Patient: Female, age 28
A 28-year-old woman was admitted to the Second Xiangya Hospital of Central South University, Hunan, China because of recurrent cough for 6 years and wheezing for 7 months, which aggravated for half a month in May 2021. The patient started to cough sputum early in September 2014, and pulmonary tuberculosis was considered the reason at the local hospital and therefore anti-tuberculosis was given. The symptoms improved significantly until 2015; the patient complained of cough with fever during the anti-tuberculosis therapy and visited our hospital for the first time. Laboratory tests showed an elevated level of leukocyte count, erythrocyte sedimentation rate, C-reactive protein level, and serum total IgE (2,500 IU/ml, normal range: <130 IU/ml). The chest CT revealed multiple cavitary lesions in both upper lungs and the dorsal segment of the left lower lung and bronchiectasis of bilateral lobes (Figure 1A). A combined infection of aspergillosis and Staphylococcus aureus was confirmed by positive culture of both sputum and bronchoalveolar lavage fluid (BALF). Anti-infection with teicoplanin and itraconazole was prescribed, and her symptoms were relieved on therapy. The patient remained stable until 2019; she began coughing intermittently and the symptoms gradually worsened when accompanied with dyspnea and wheezing. She visited our hospital for the second time in December 2020. Blood tests showed a moderately elevated level of eosinophil count (0.97 x 109/L, normal range: 0.02-0.52 x 109/L) and a markedly increased serum total IgE level (>2,500 IU/ml). Total levels of aspergillosis-specific IgE, IgM, and IgG were above normal. A pulmonary function test revealed decreased FVC (2.41 L; expected value: 2.92 L), decreased FEV1 (1.54 L, expected value: 2.53 L), and decreased FEV1/FVC (63.68%, expected value: 84.52%), indicating moderate obstructive pulmonary ventilation dysfunction and positive bronchodilation test (FEV1 increased by 16.8%). The chest CT revealed bilateral multiple bronchiectases, pulmonary bulla, and atelectasis in the right middle lung lobe (Figure 1B). Based on these data, a diagnosis of allergic bronchopulmonary aspergillosis (ABPA) was made. Oral voriconazole 200 mg two times daily and methylprednisolone 16 mg per day plus inhaler were prescribed but were demonstrated to be insufficient without the improvement of symptoms. Since February 2021, she was given omalizumab 600 mg three times every month; she was readmitted due to the aggravation of cough and wheezing. The patient denied any history of food or drug allergies. Her family history was negative for any inherited genetic diseases.
On physical examination, her body weight was 58 kg on admission. She exhibited facial flushing, a full moony face, buffalo back, and mossy skin changes on the scalp. Moist rales could be heard on bilateral lung fields. Her laboratory findings on admission revealed moderate C-reactive protein level (33.6 mg/l, reference range: 0-6 mg/l) and a normal level of leukocyte count and erythrocyte sedimentation. Serum IgE was above normal (770 IU/ml, reference range: <130 IU/ml); serum -beta-D-glucan test, galactomannan test, anti-nuclear antibody, anti-neutrophil cytoplasmic antibodies, vasculitis antibodies, antiphospholipid antibodies, antibodies to extractable nuclear antigens, and rheumatoid factor were negative. Pulmonary CT suggested diffuse multiple ground glass shadows and scattered striae in both lungs and more cystic lesions than previously observed (Figure 1C). Bronchoscopy showed viscous jelly-like secretions in the tracheal lumen. The next-generation sequence (NGS) of BALF indicated Pneumocystis jirovecii (sequence reads 34909), Human Herpes Virus Type 5 (also named CMV, sequence reads 1843), and Human Herpes Virus Type 4 (also named EBV, sequence reads 7). With classic diffuse ground-glass lesions appearing in the chest CT images and high sequence reads of CMV and P. jirovecii in BALF detected by mNGS, we identified that the patient had CMV and P. jirovecii coinfection. The sequence reads of EBV, which is ubiquitous in most of the population, were too few to be identified as pathogenic. SMZ-TMP and ganciclovir were given and symptoms were gradually relieved (Figure 2).
Given that the young patient was predisposed to multiple pathogens, including some opportunistic strains, we carefully reviewed the patient's medical history. Surprisingly, she had multiple skin rashes and pruritus all over the body since childhood. A minor traumatic fracture of the right calf occurred at the age of 12. She underwent cutaneous abscesses requiring incision and drainage at 13 years of age. The patient also had a previous diagnosis of pelvic abscess, tubal occlusion, and primary infertility. The patient had recurrent infections of different strains including opportunistic pathogens in multiple organs, skin rashes, and markedly elevated IgE levels. HIES were suspected, and she scored 45 points on the National Institutes of Health clinical HIES scoring system. Further whole-exome sequencing (WES) was performed to screen potential mutations, indicating a heterozygous missense mutation in exon 15 of STAT3 (c.1294G>T, g.62382G>T, p.Val432Leu, NM_139276.2). Consequently, the final diagnosis was made as AD-HIES. Her parents and younger sister are wild-type genotypes. In addition to the standard anti-infection therapy, we prescribed omalizumab 300 mg every 2 weeks and Seretide inhalation. Oral corticosteroids gradually reduced and stopped. During 6 months of follow-up, the patient did not experience recurrent infection. After an initial fluctuation of the level, serum IgE remained stable recently. The patient's symptoms and lung function improved on therapy (Figure 3). The chest CT scan demonstrated improved infiltrates (Figure 1D).
Keywords: stat3 gene, allergy bronchopulmonary aspergillosis, case report, hyper-ige syndrome, omalizumab
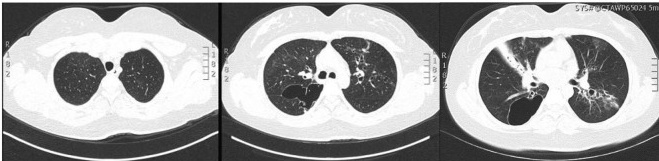
Image caption: Pulmonary imaging by CT scan. (B) December 2020: multiple cystic and columnar dilated bronchial shadows of variable size in both lungs, with exudative foci in the middle lobe of the right lung.